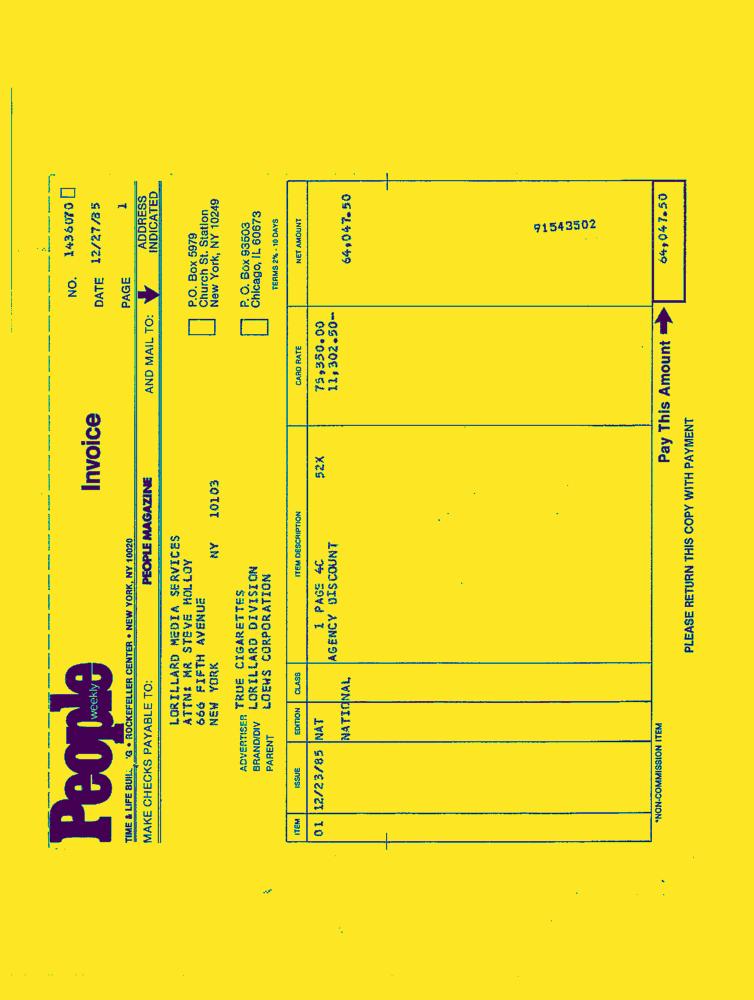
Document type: Invoice-Doc